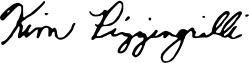
Signature of: kim pizzingrilli